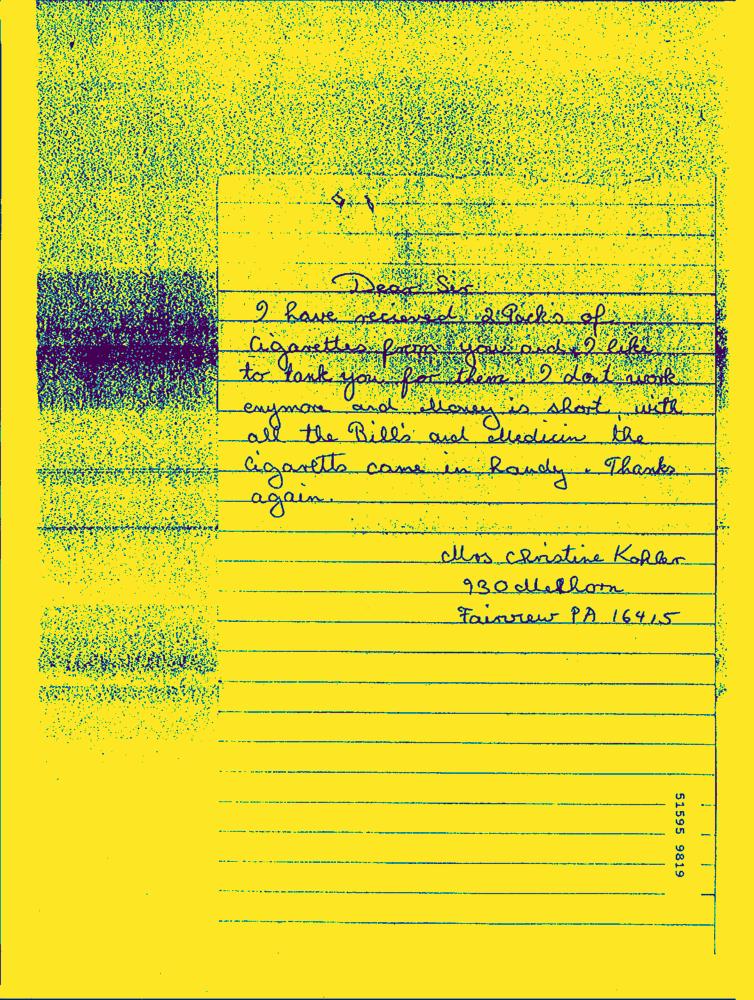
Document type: Hand-Written